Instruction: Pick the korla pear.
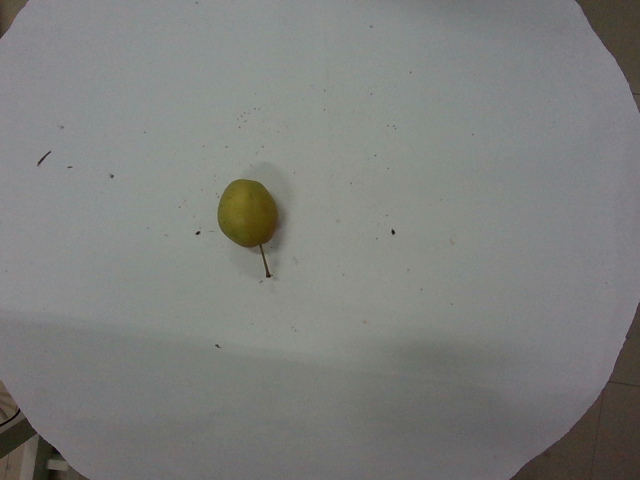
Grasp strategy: vertical